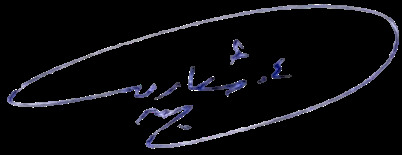
Signature of: isam muhammad chebaro